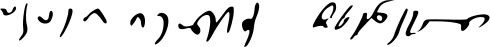
Signature of: akaki chkhenkeli